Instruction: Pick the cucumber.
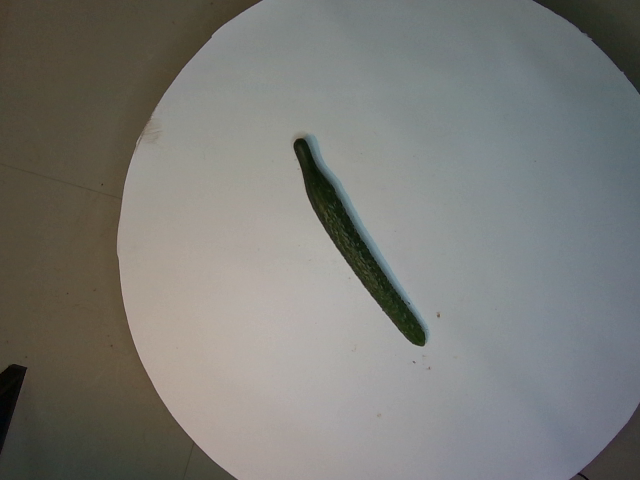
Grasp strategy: vertical